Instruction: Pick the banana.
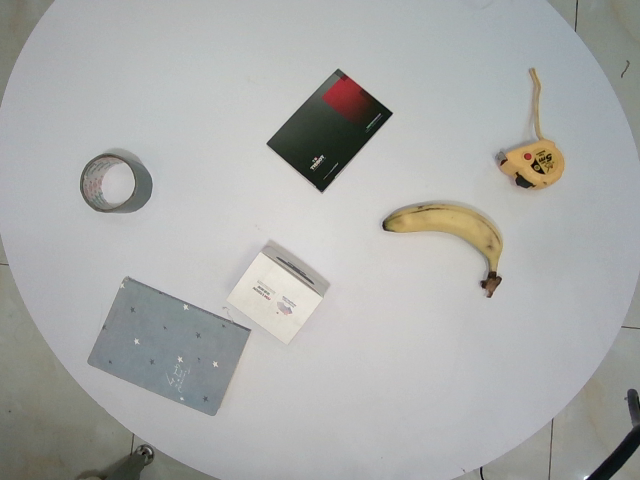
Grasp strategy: vertical